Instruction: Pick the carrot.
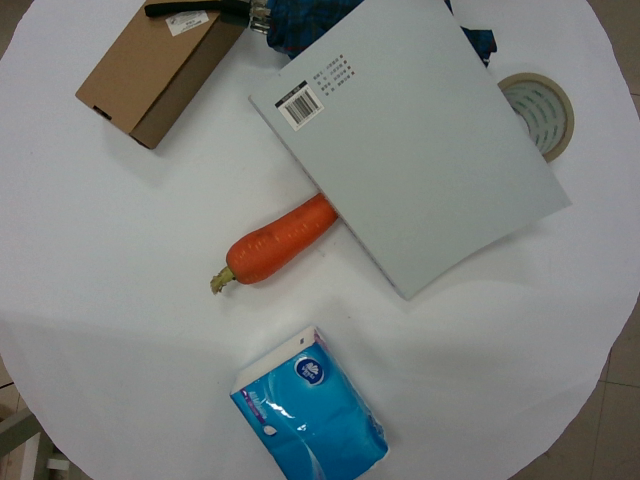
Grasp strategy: vertical